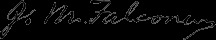
Signature of: john mackie falconer